Question: What appears to be the issue?
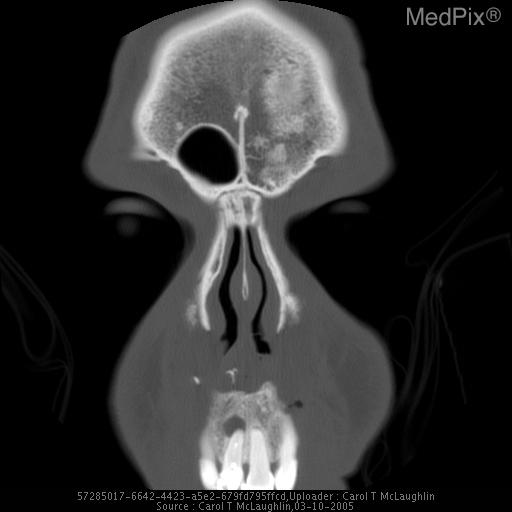
Answer: The findings suggest A 6 mm unilocular lytic lesion surrounding the root of the right incisor.. 6 mm lytic lesion at the root of the right incisor.. The patient might have a history of 23 y/o man with chronic sinus disease..